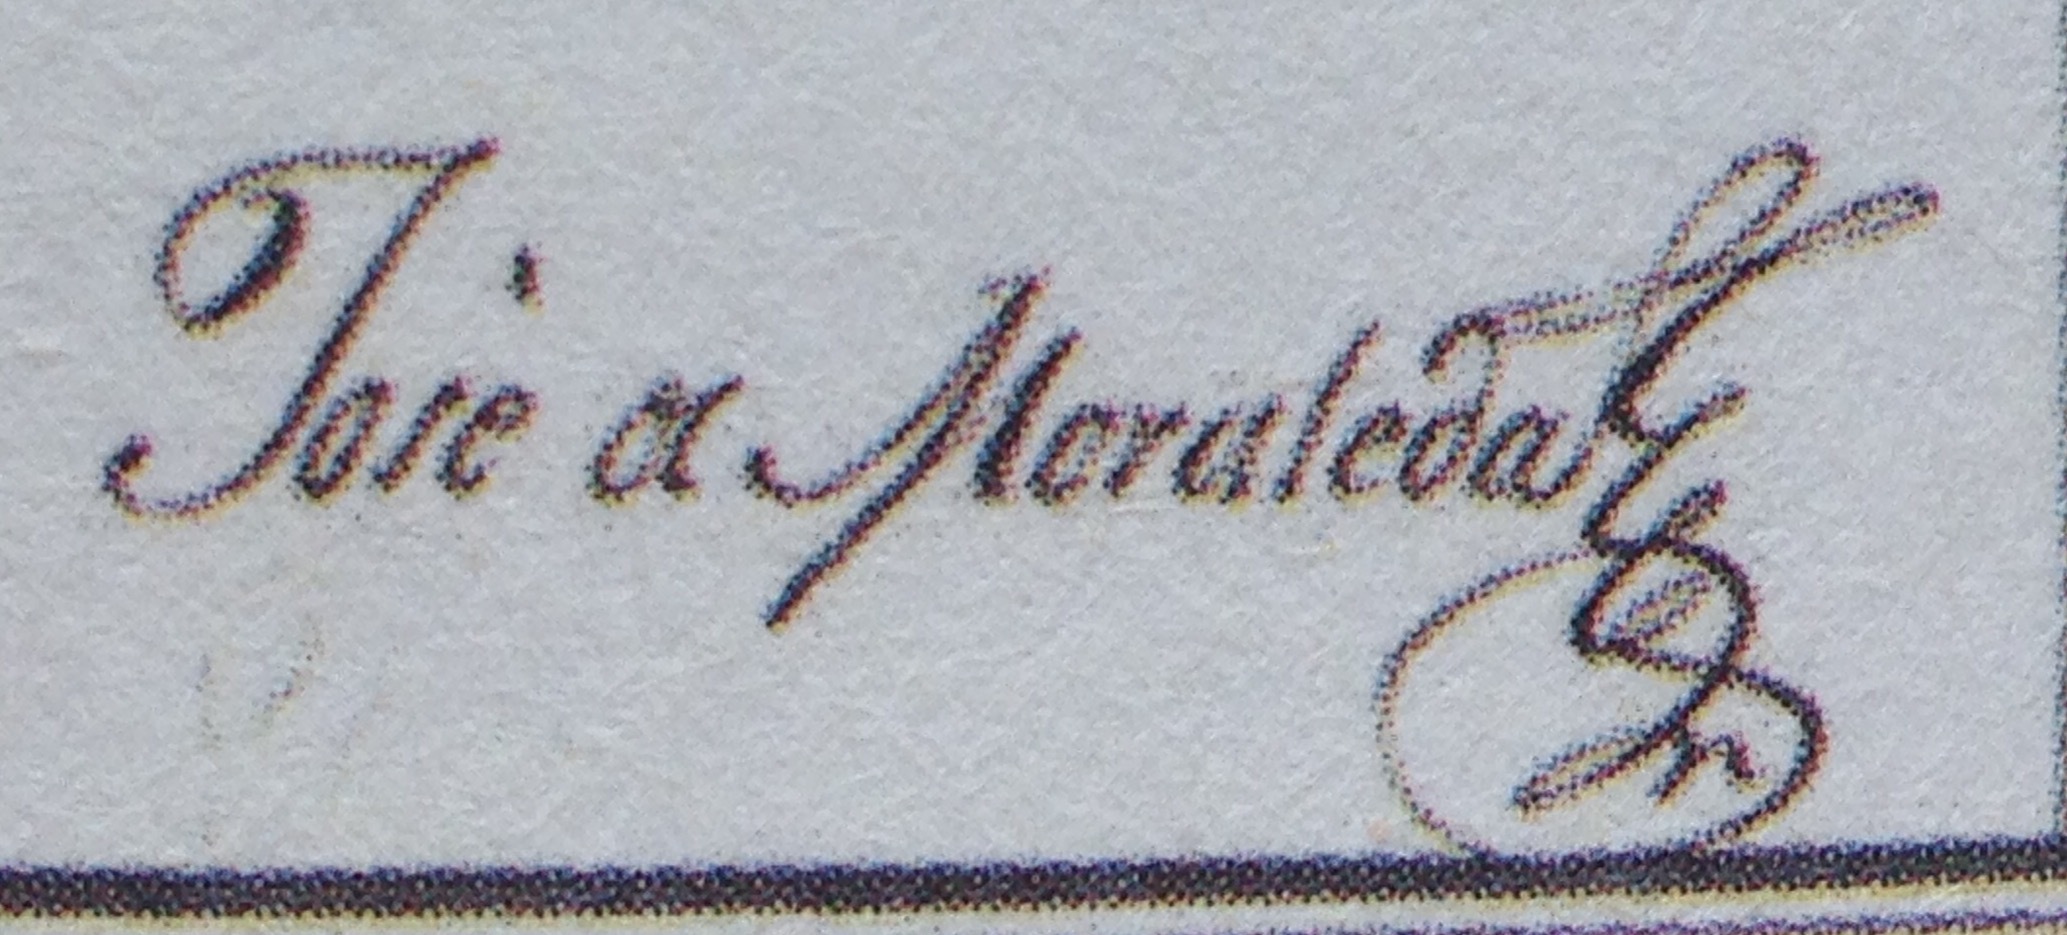
Signature of: josé manuel de moraleda y montero